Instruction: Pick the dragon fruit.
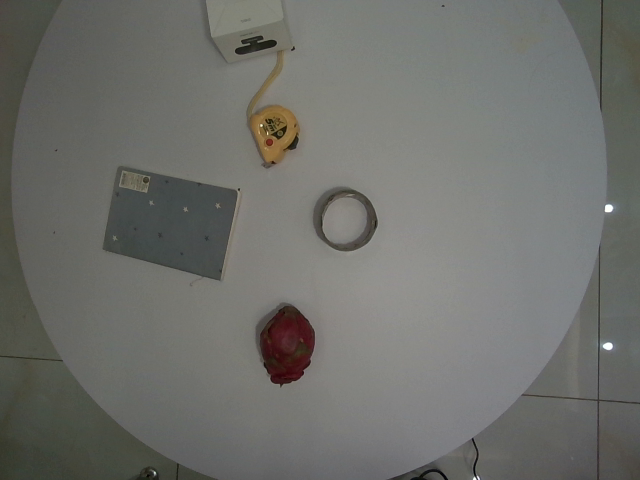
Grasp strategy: vertical